Question: What is the name of the tenant mentioned in the document?
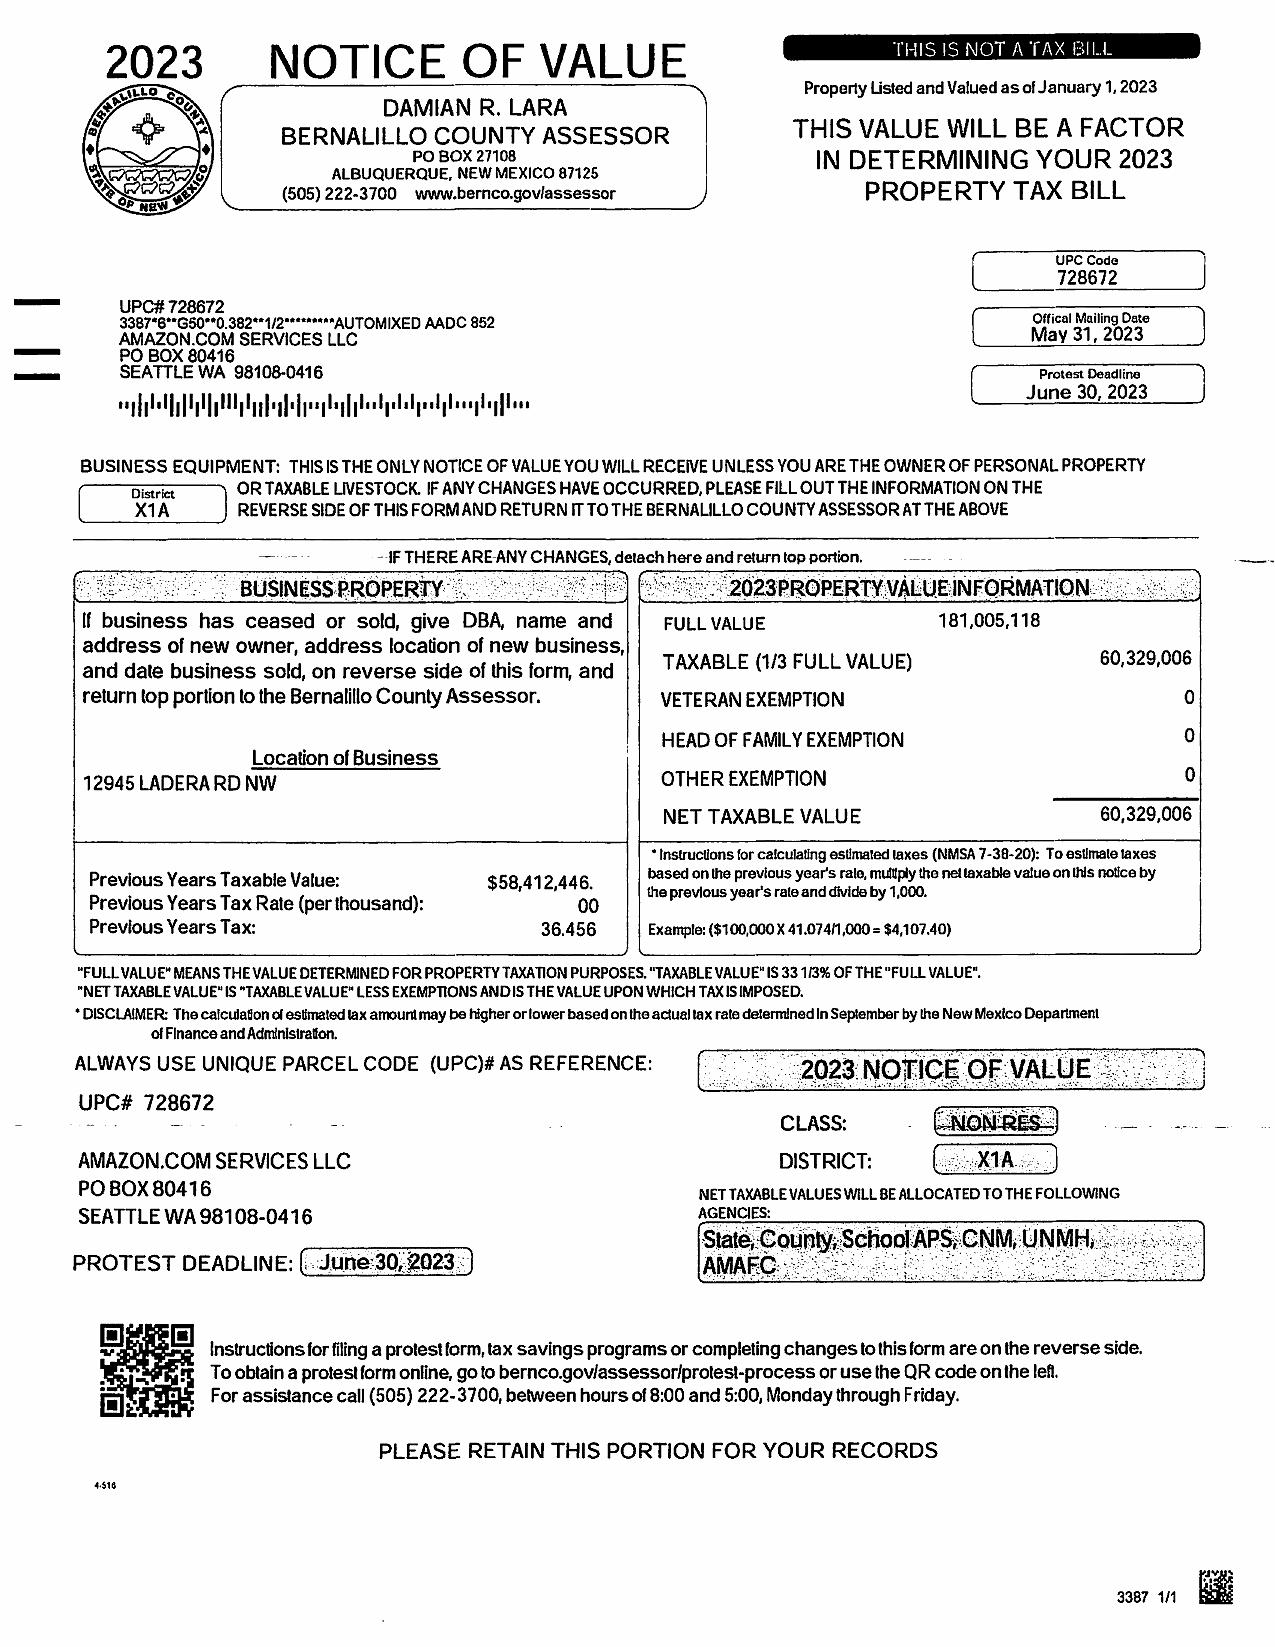
Answer: "AMAZON.COM SERVICES LLC"